Question: What is the date of the hearing as scheduled in the document?
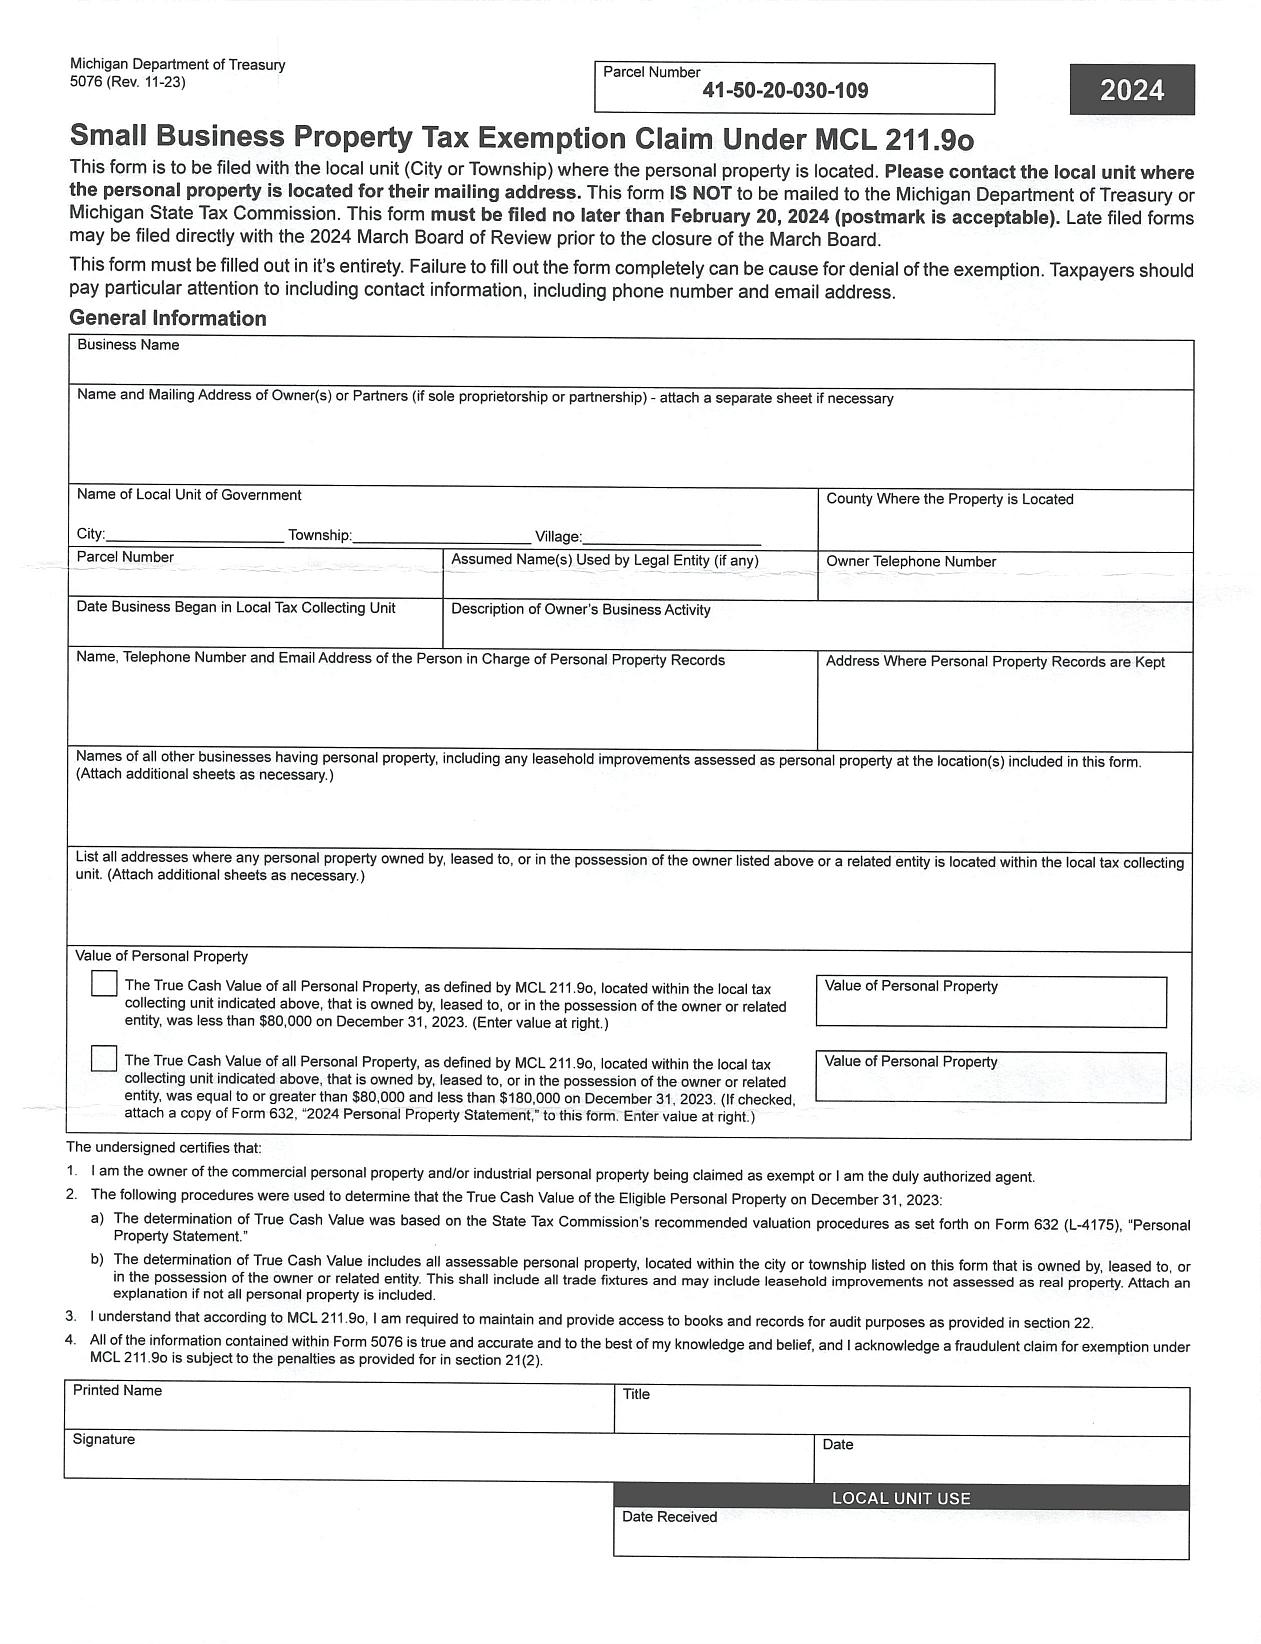
Answer: "2024 March Board of Review prior to the closure of the March Board"